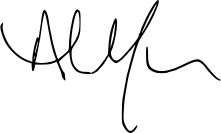
Signature of: alvin yeung